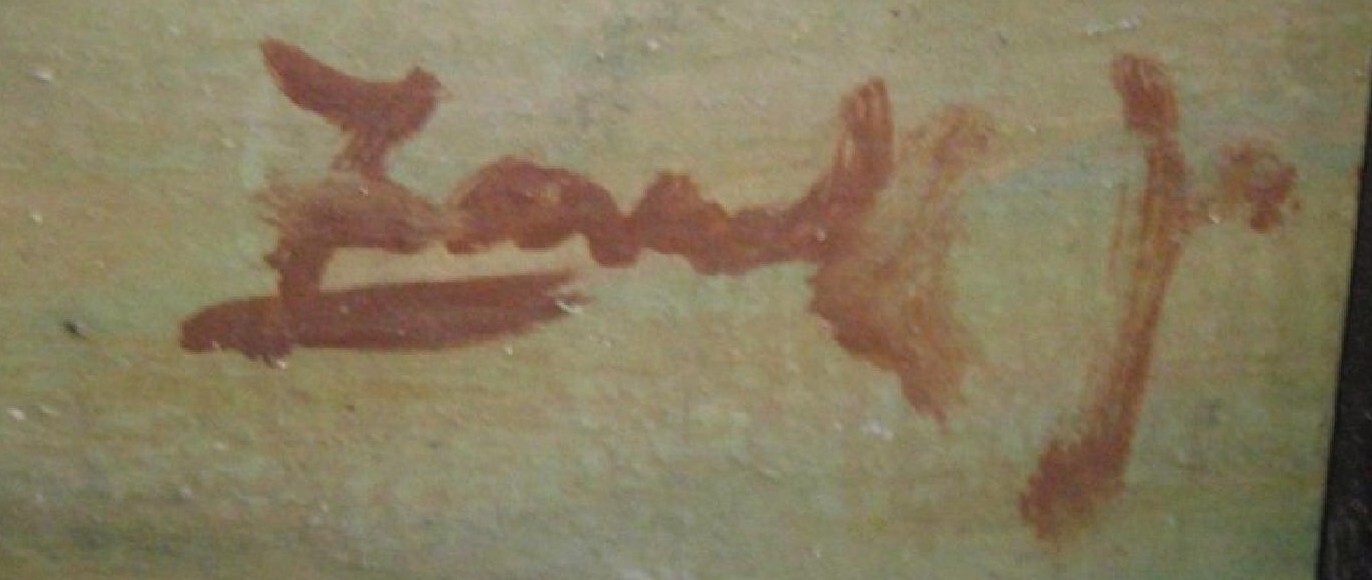
Signature of: jan zach